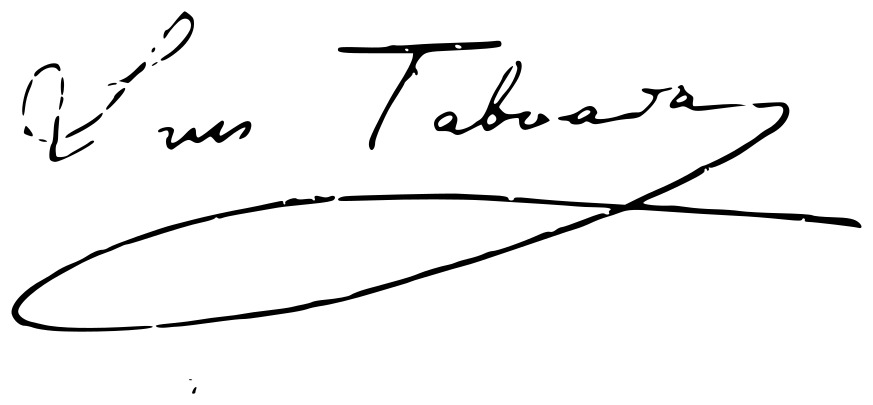
Signature of: luis taboada